Question: Talk about the condition:
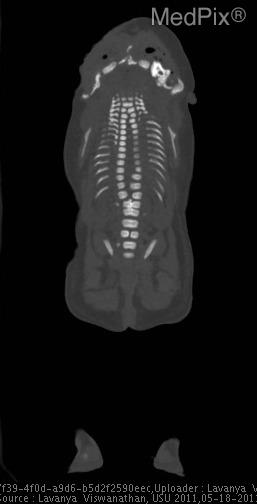
Answer: The disease is discussed as: Diprosopus is a rare form of conjoined twinning characterized by a single body, one unusual head and two faces or a spectrum of duplication of the   raniofacial structures.  This is seen in less than 1% of cases of conjoined twins.

Ectoderm forms skin and neural plate
Neural differentiation signal from mesoderm (notochord)
Neural plate folds outwards during wk 3 gestation creating the neural groove
By end of wk 4 the neuropores close off

If folds fail to close, neural tissue is exposed to amniotic fluid - leading to  necrosis and loss of tissue

Diprosopus Twins (conjoned) is a very rare condition.
Spinal cord and brain development are depended on a combination of many signal messengers and synchronized tissue migration

Once identified on fetal sonography, close monitoring is required.